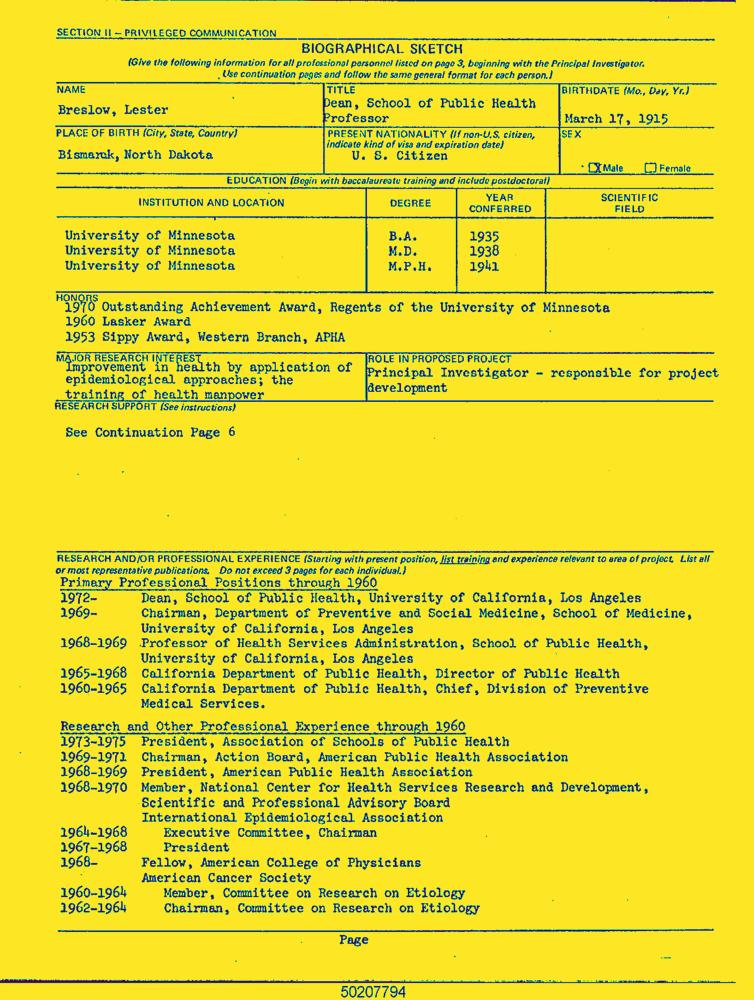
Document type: Resume-Doc